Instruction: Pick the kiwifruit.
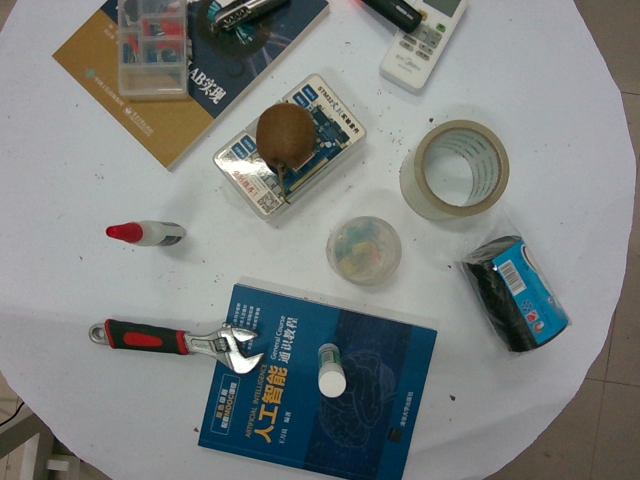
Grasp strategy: vertical